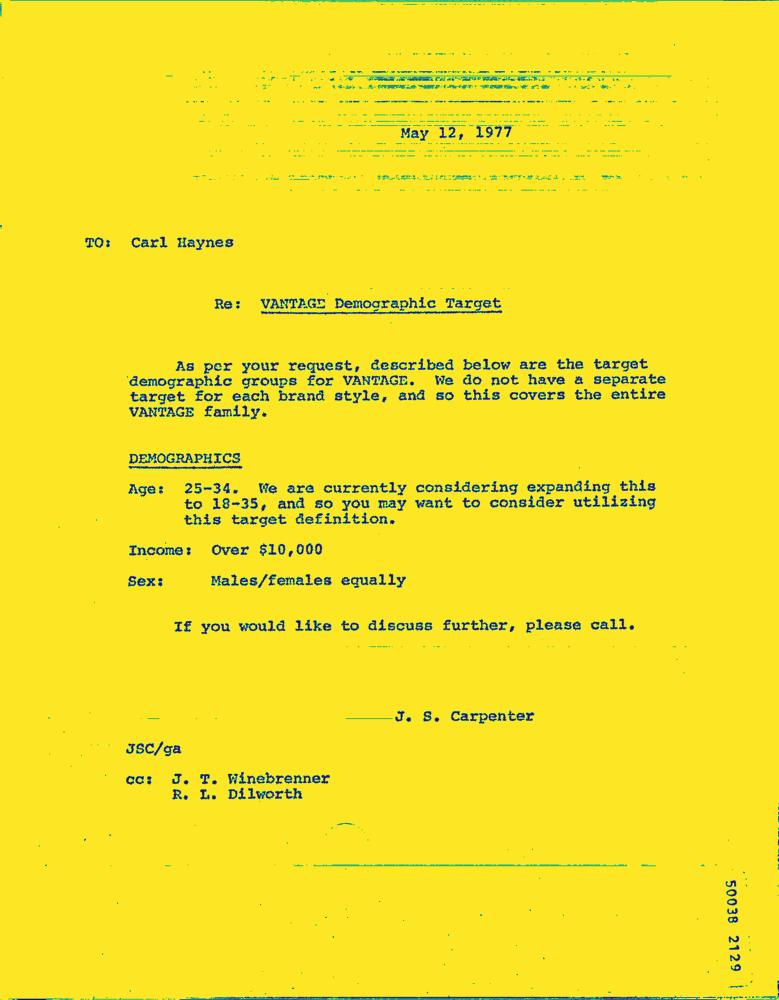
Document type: Letter-Doc